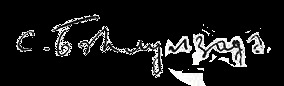
Signature of: sattar bahlulzade